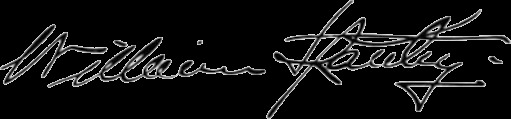
Signature of: william stanley